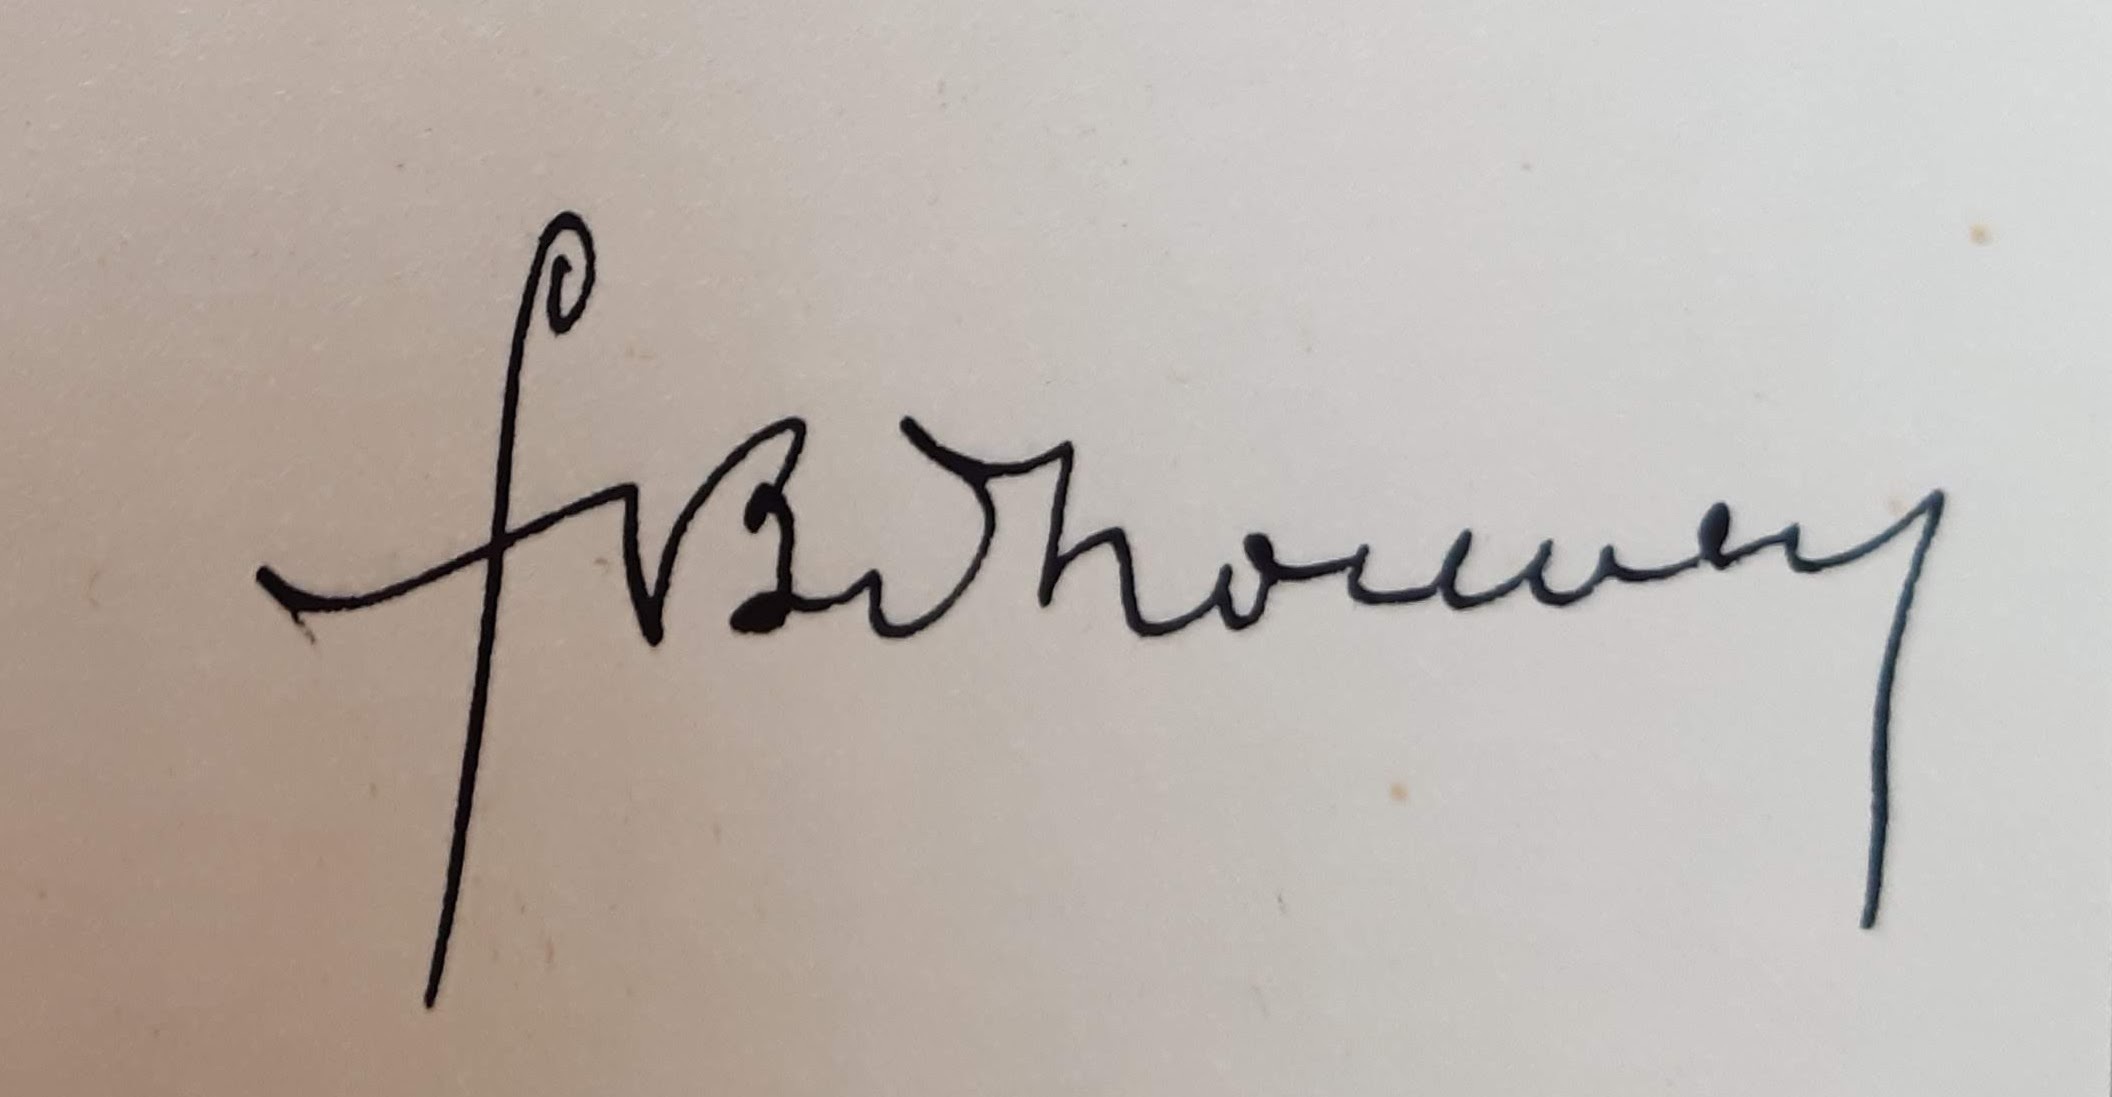
Signature of: františek běhounek